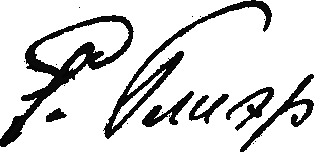
Signature of: reinhold glière